Question: What jurisdiction, city, or county is the document associated with?
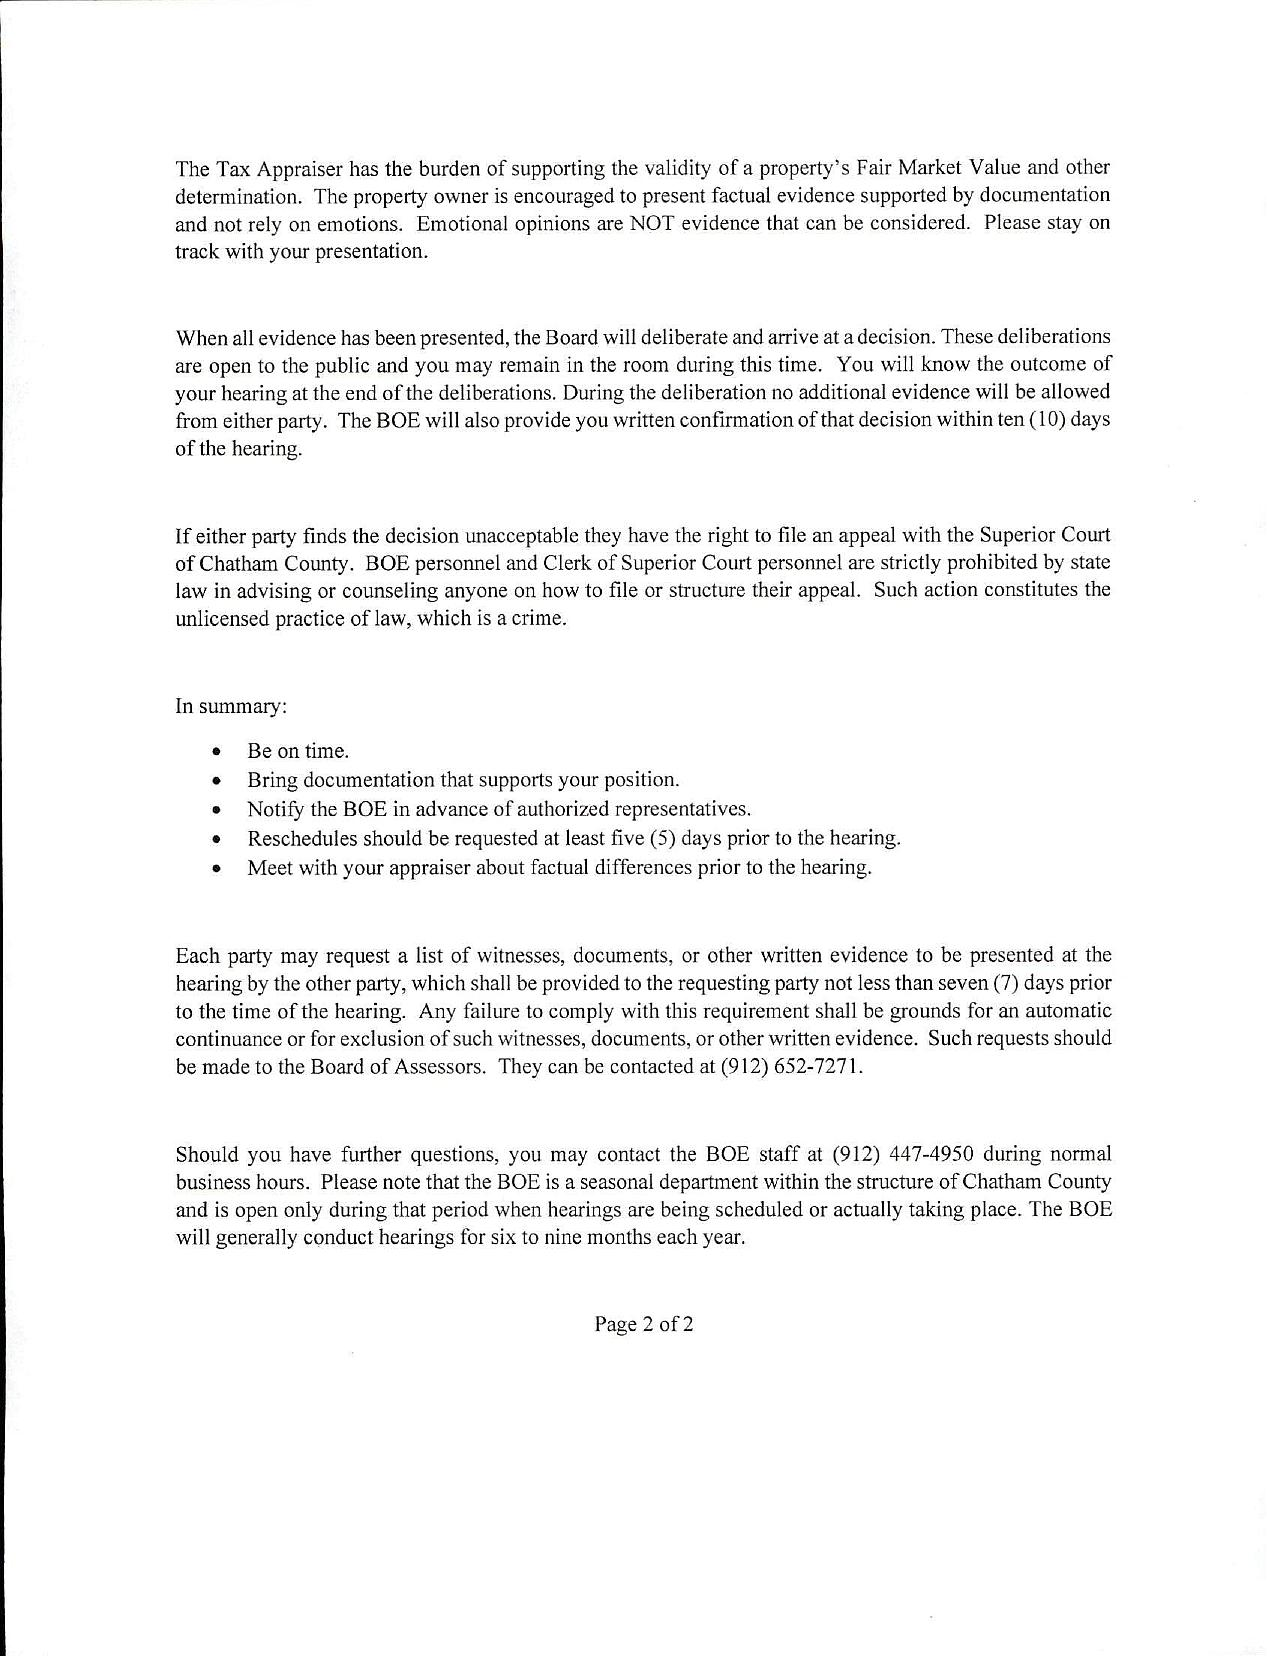
Answer: "Chatham County"